Question: What is the potential diagnosis?
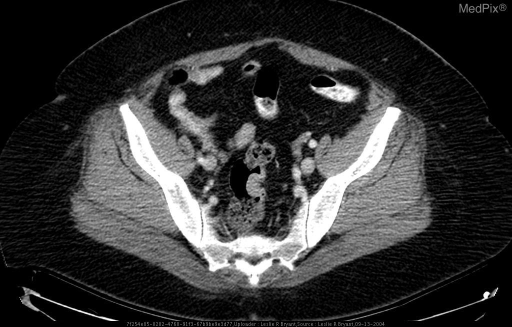
Answer: The possible diagnosis includes Sessile Polyp
Stool
Chronic Diverticulitis
Stromal cell Tumor
Carcinoid
Lymphoma.